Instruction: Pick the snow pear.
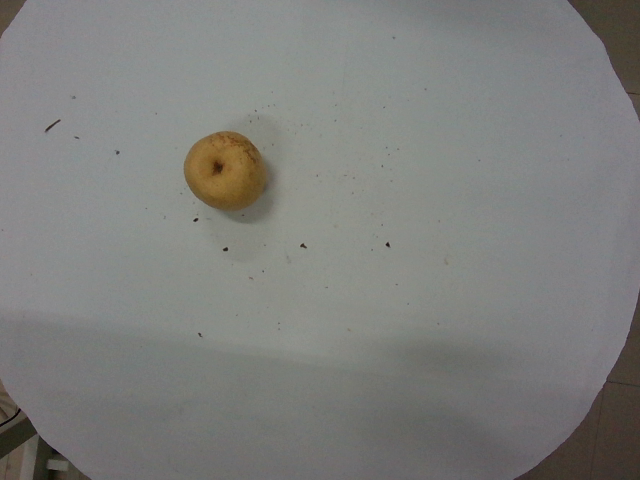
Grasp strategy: vertical